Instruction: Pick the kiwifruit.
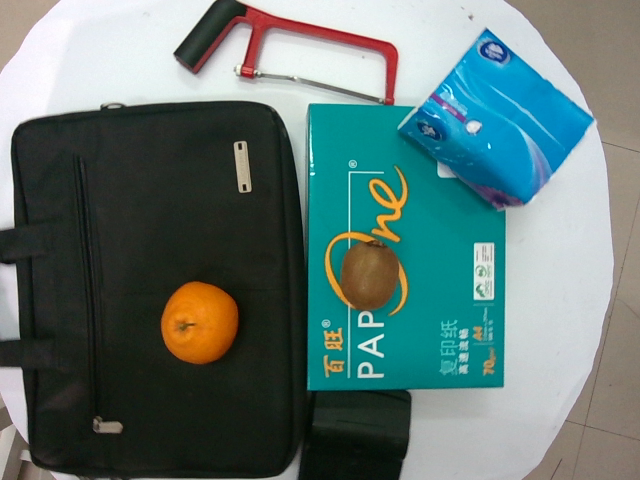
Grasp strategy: vertical